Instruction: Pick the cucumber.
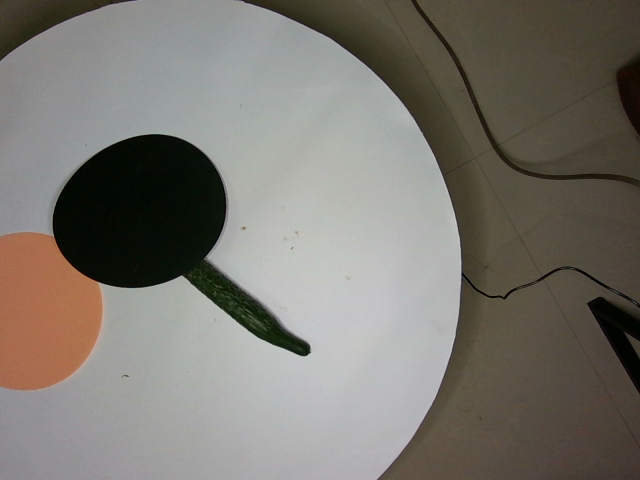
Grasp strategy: vertical